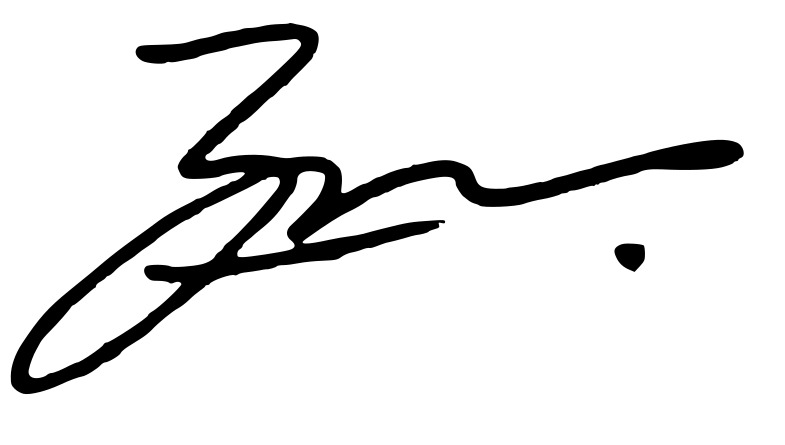
Signature of: zack tabudlo